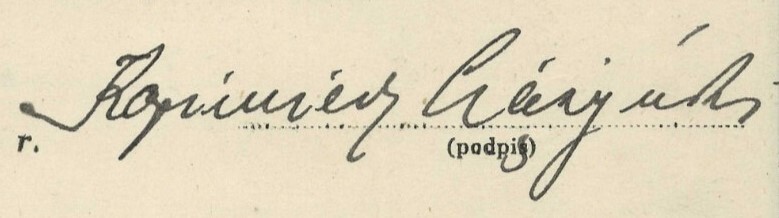
Signature of: kazimierz ciążyński